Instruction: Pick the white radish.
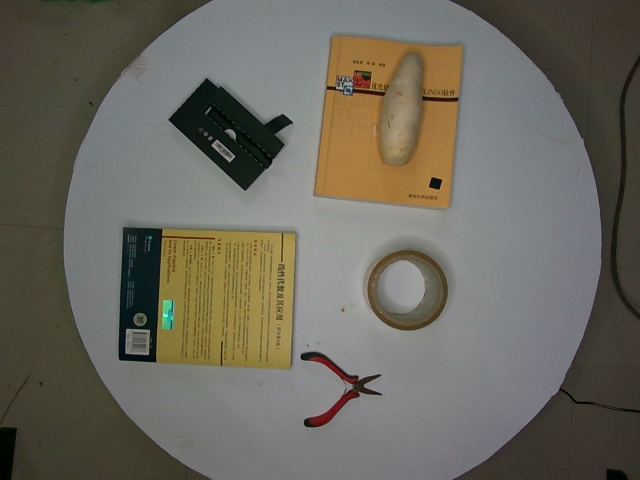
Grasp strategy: vertical